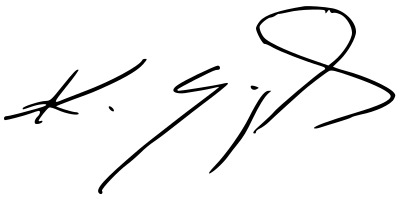
Signature of: kazimierz gołojuch